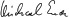
Signature of: q76498